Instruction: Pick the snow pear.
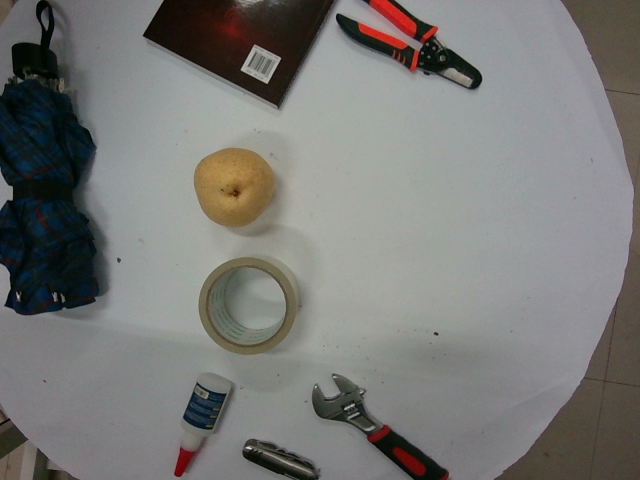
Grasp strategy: vertical